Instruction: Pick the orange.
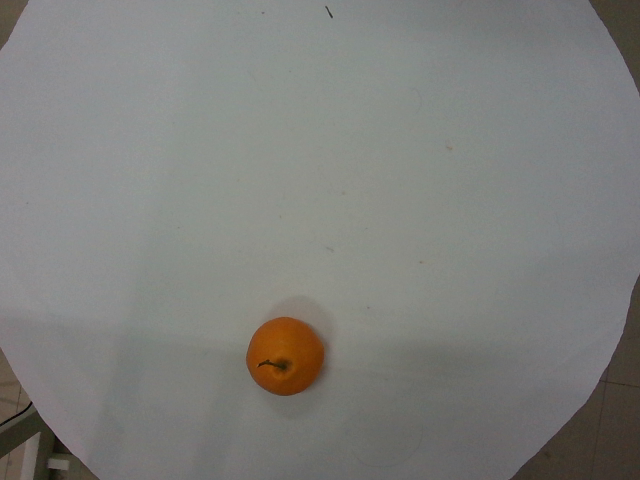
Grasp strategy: vertical